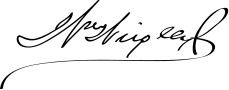
Signature of: william wrigley